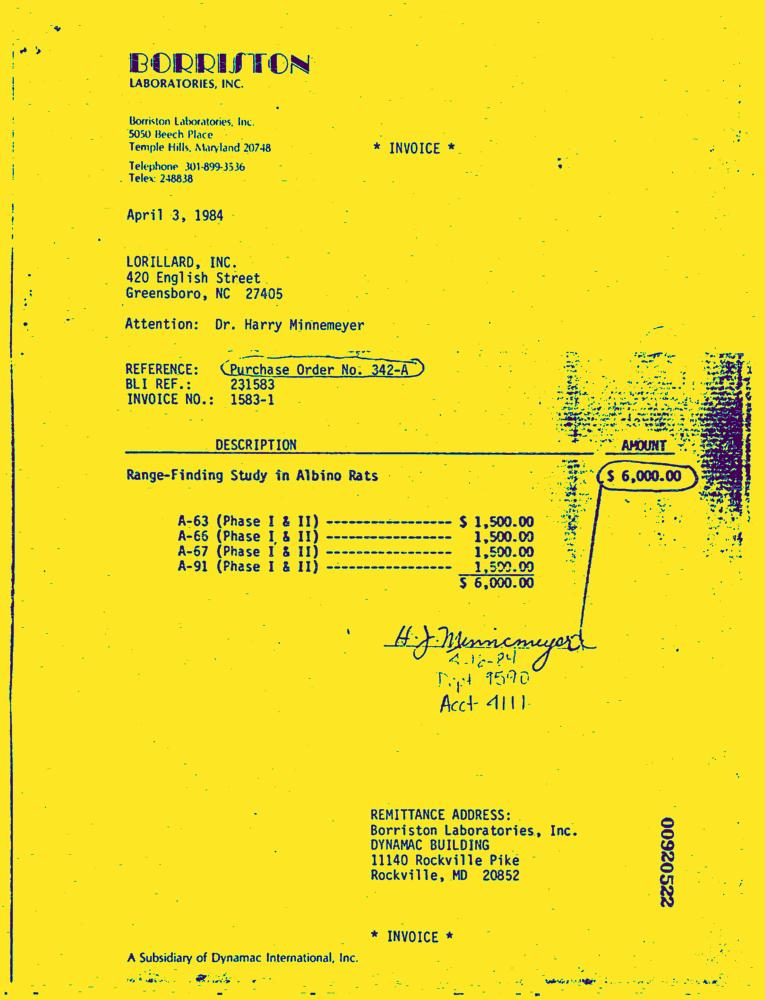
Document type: Invoice-Doc